Retrieve the amount in words, amount in figures, name of the payee, date on the cheque, and the bank name from the image.
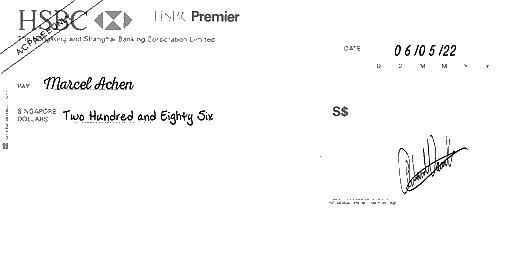
amt_in_words: Two Hundred and Eighty Six
amt_in_figures:
payee_name: Marcel Achen
bank_name: HSBC
cheque_date: 06/05/22